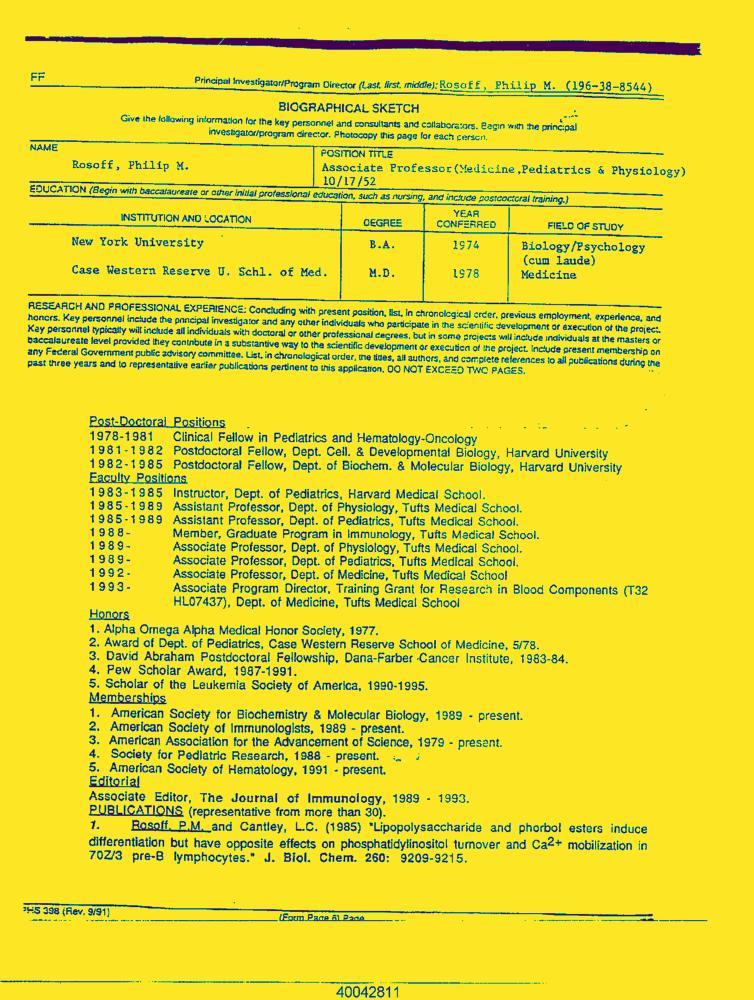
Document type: Resume-Doc